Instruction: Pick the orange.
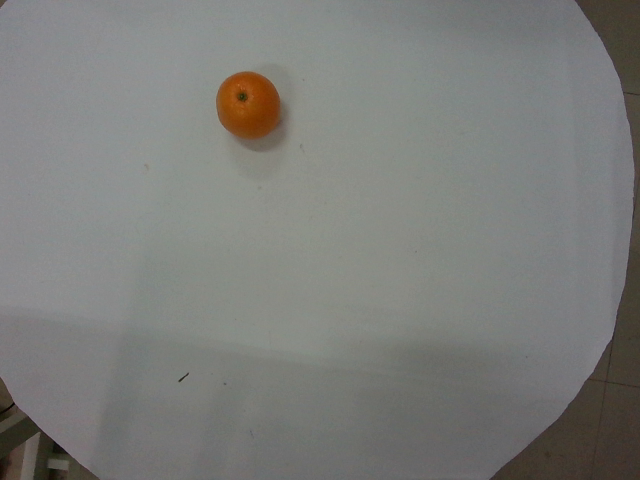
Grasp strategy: vertical